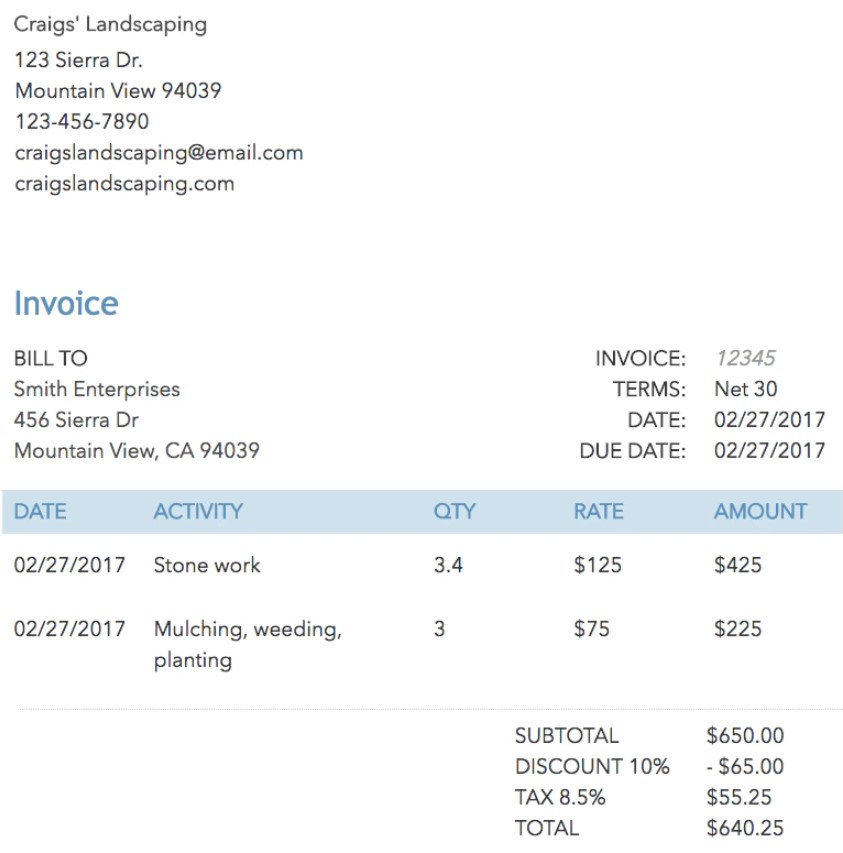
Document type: Invoice